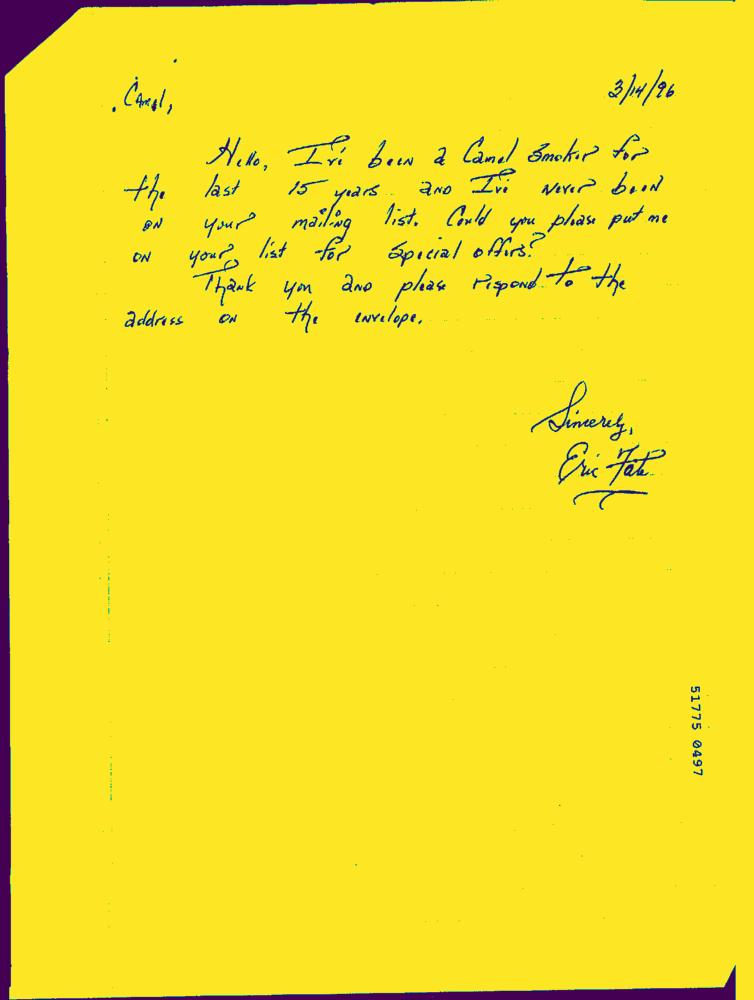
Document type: Hand-Written